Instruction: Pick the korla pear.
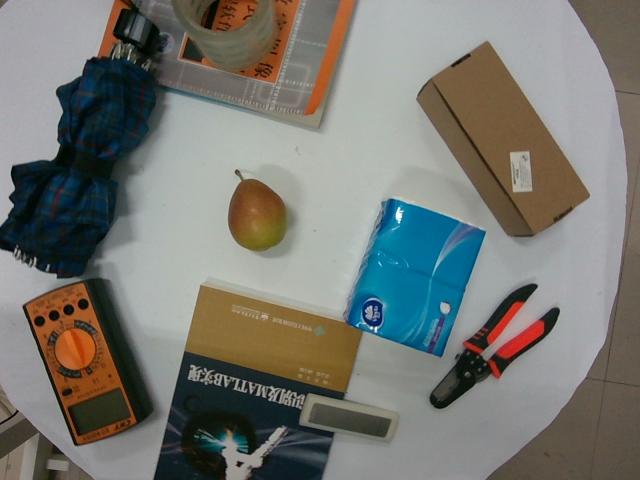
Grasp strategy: vertical